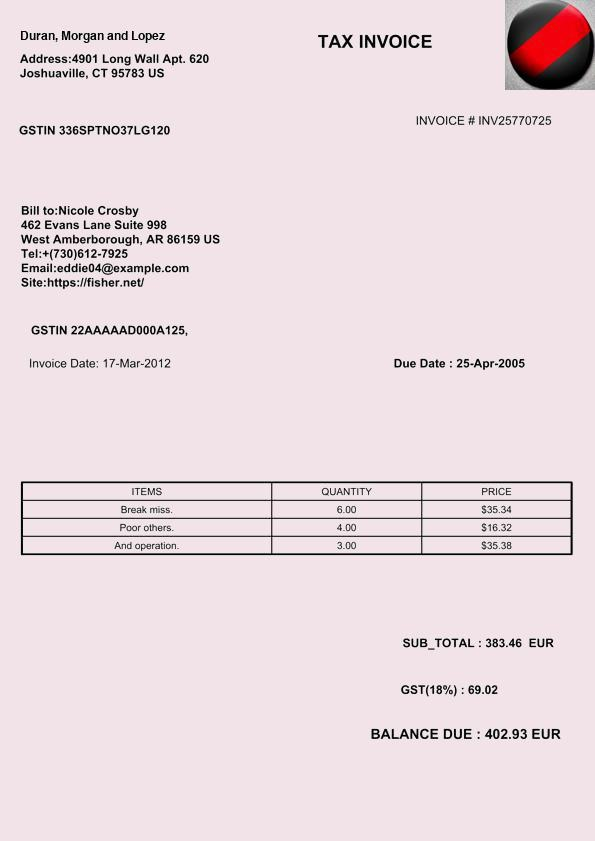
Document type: Invoice